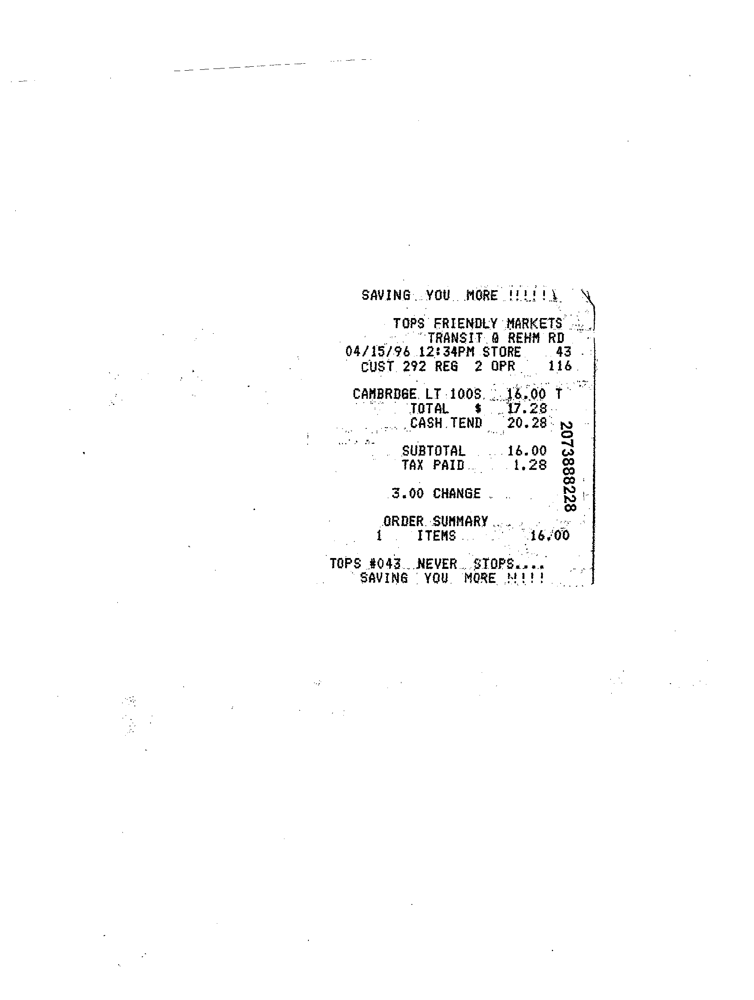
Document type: Invoice